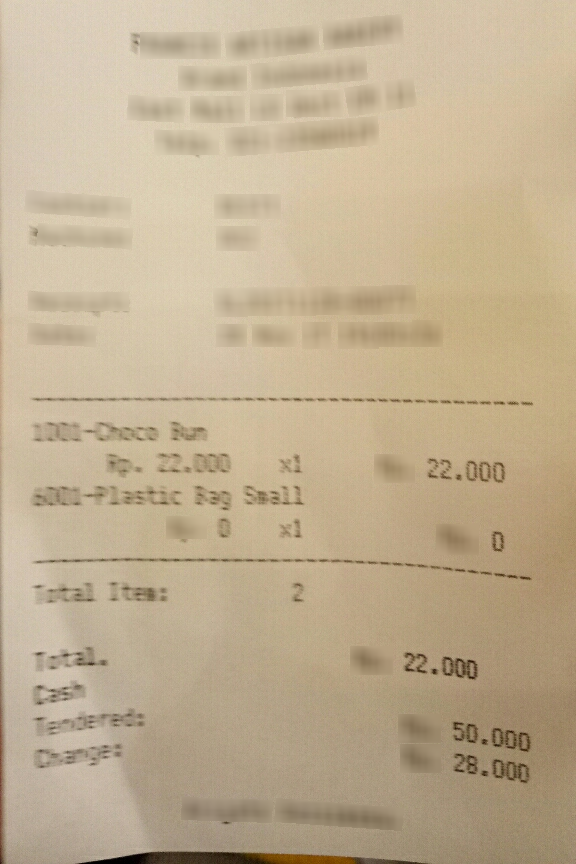
Number of items: 2
Total: 22.000
OCR text regions:
text: 1001-Choco
text: Bun
text: 22,000
text: x1
text: 22.000
text: 6001-Plastic
text: Bag
text: Small
text: 0
text: x1
text: 0
text: Total.
text: 22.000
text: Cash
text: Temdered:
text: 50.000
text: Change:
text: 28.000
text: Total
text: Item:
text: 2